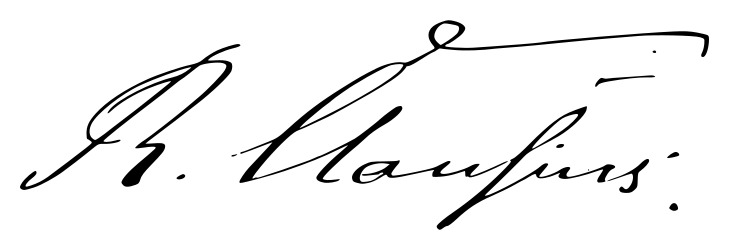
Signature of: rudolf clausius